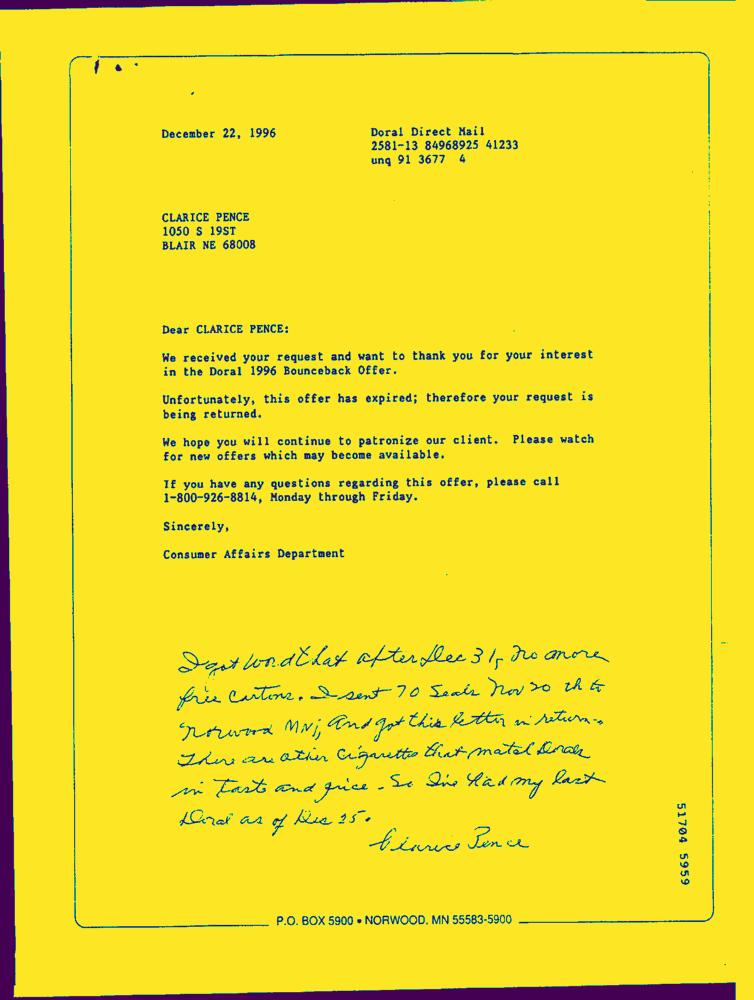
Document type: Hand-Written